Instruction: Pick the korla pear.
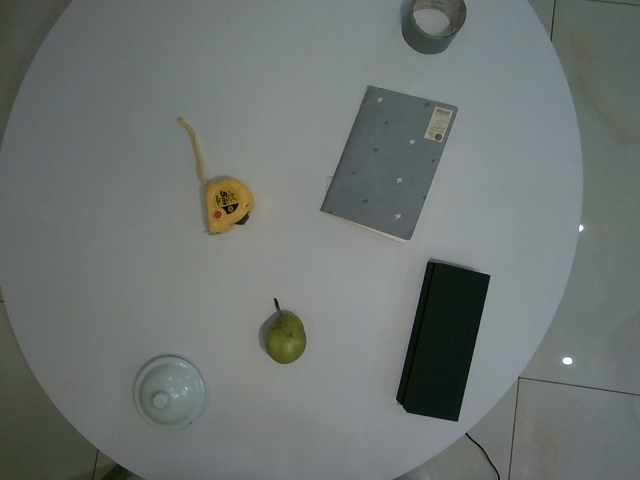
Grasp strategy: vertical